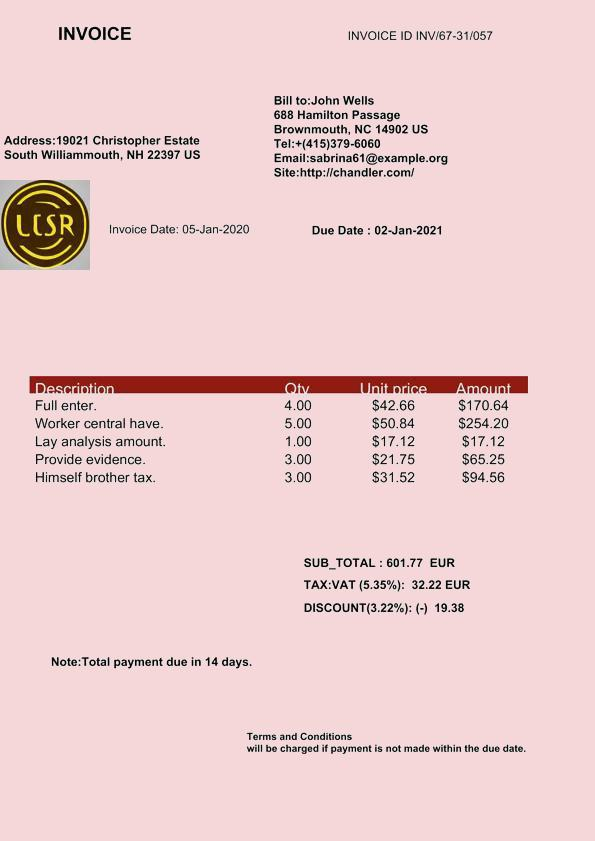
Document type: Invoice